Question: What is the potential diagnosis?
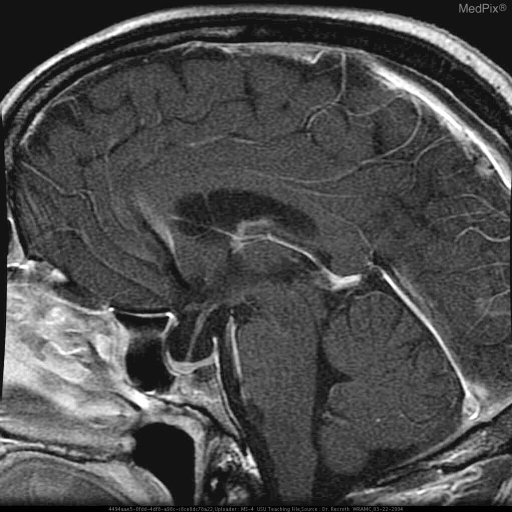
Answer: The possible diagnosis includes Arachnoid cyst
Rathke’s cleft cyst
partially empty sella turcica.